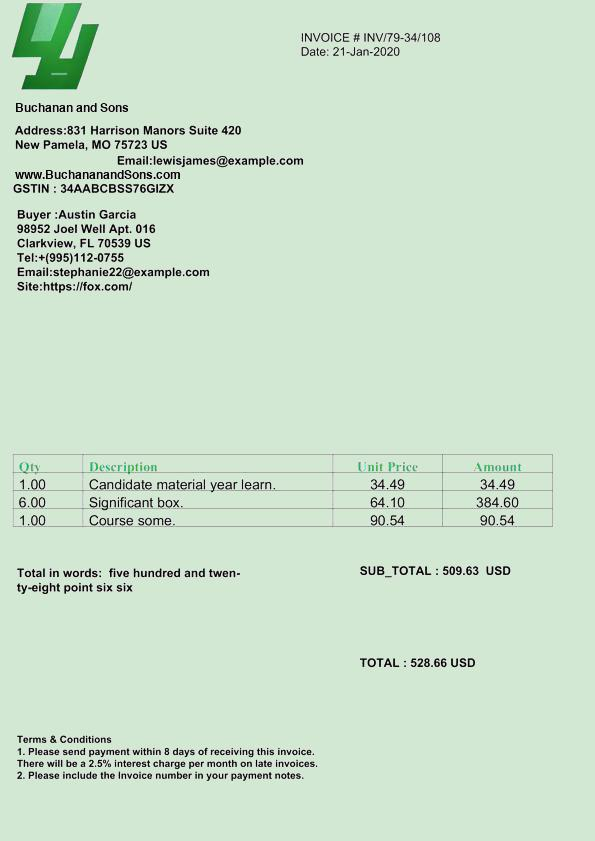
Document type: Invoice